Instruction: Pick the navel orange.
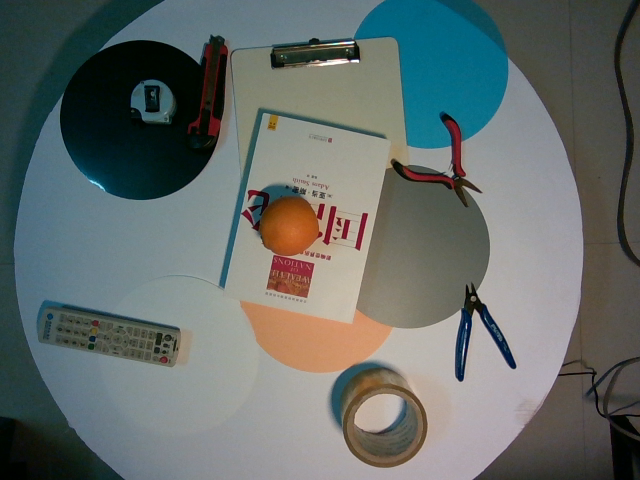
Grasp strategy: vertical